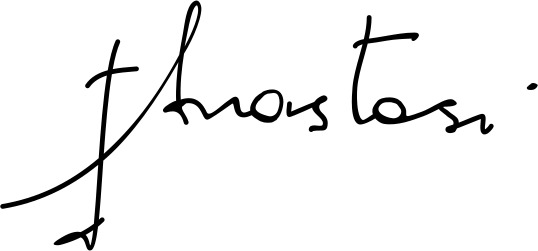
Signature of: anastasios giannoulatos